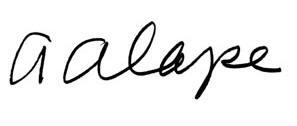
Signature of: arturo álape